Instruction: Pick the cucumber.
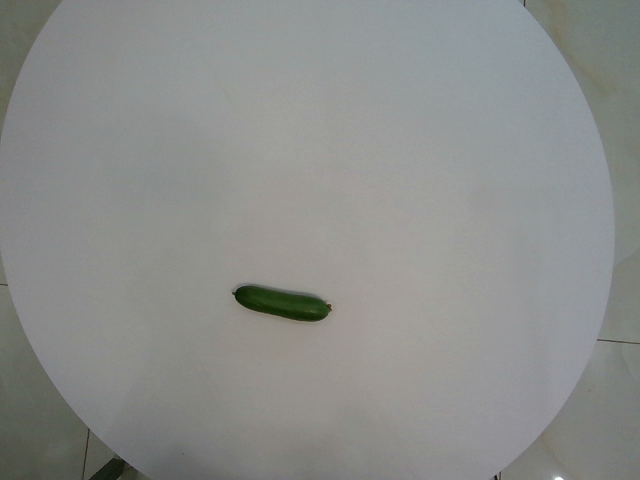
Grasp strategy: vertical